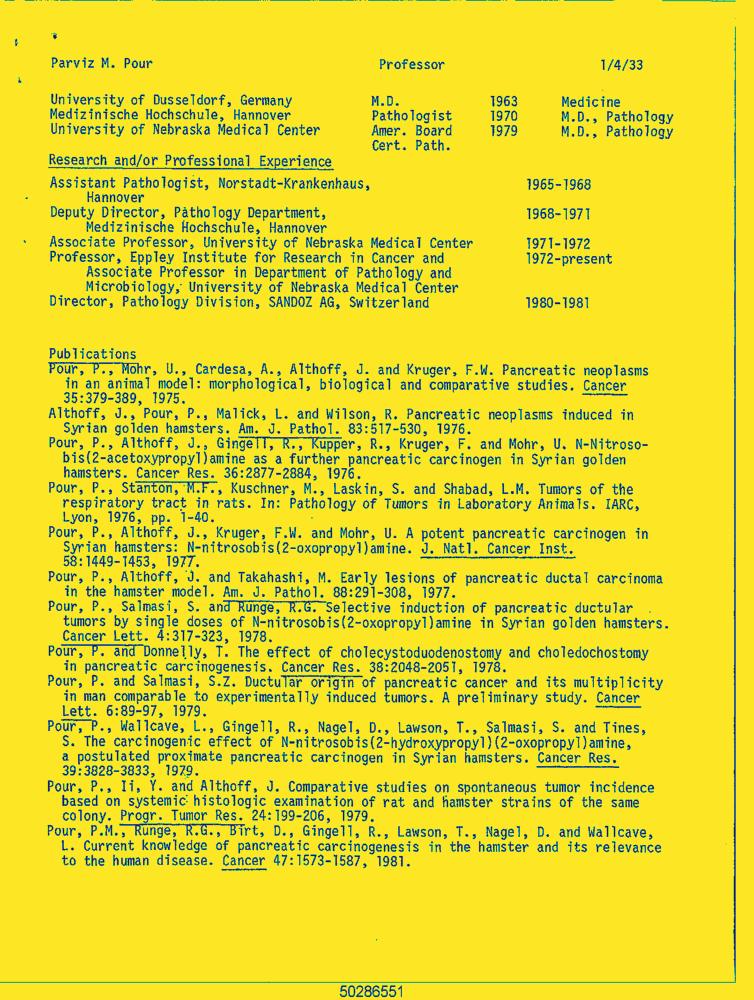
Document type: Resume-Doc